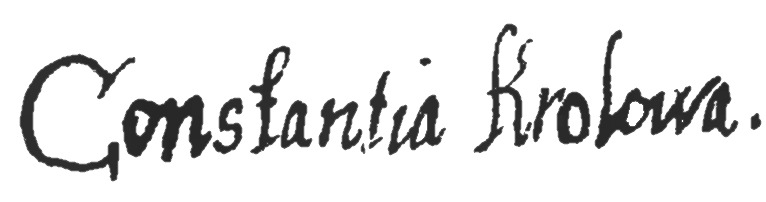
Signature of: constance of austria